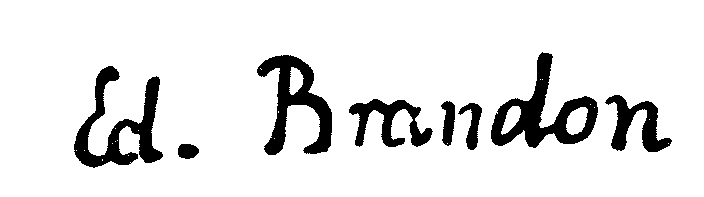
Signature of: édouard brandon